Question: In what way does the history help explain the case?
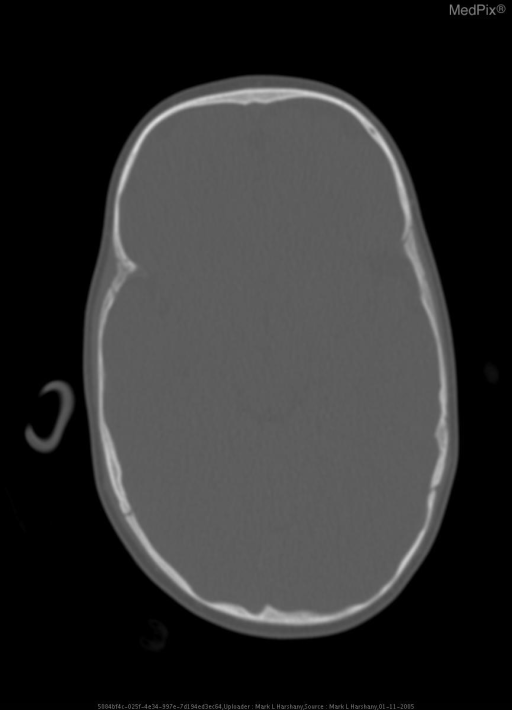
Answer: The patient's history of 9 month old male with premature closure of anterior fontanelle. is key in understanding the case.